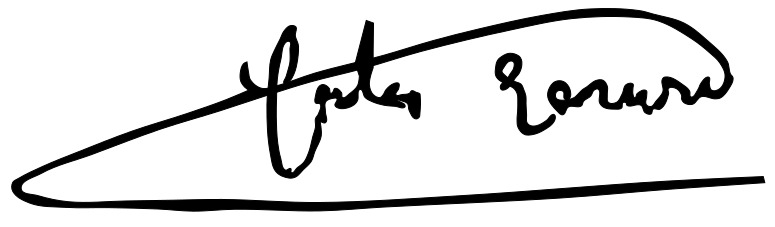
Signature of: jules gérard